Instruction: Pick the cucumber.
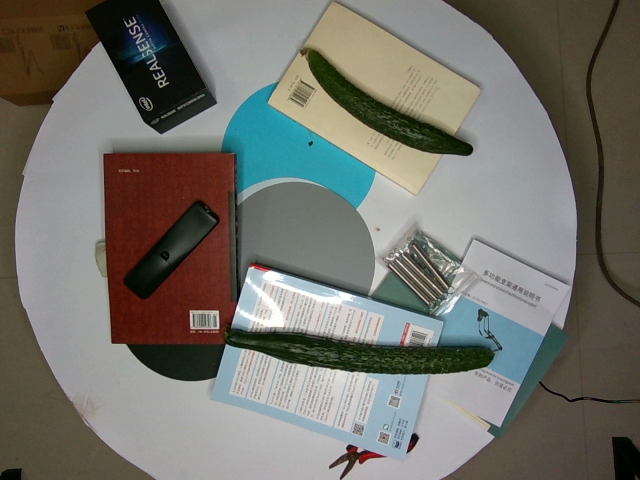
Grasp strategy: vertical